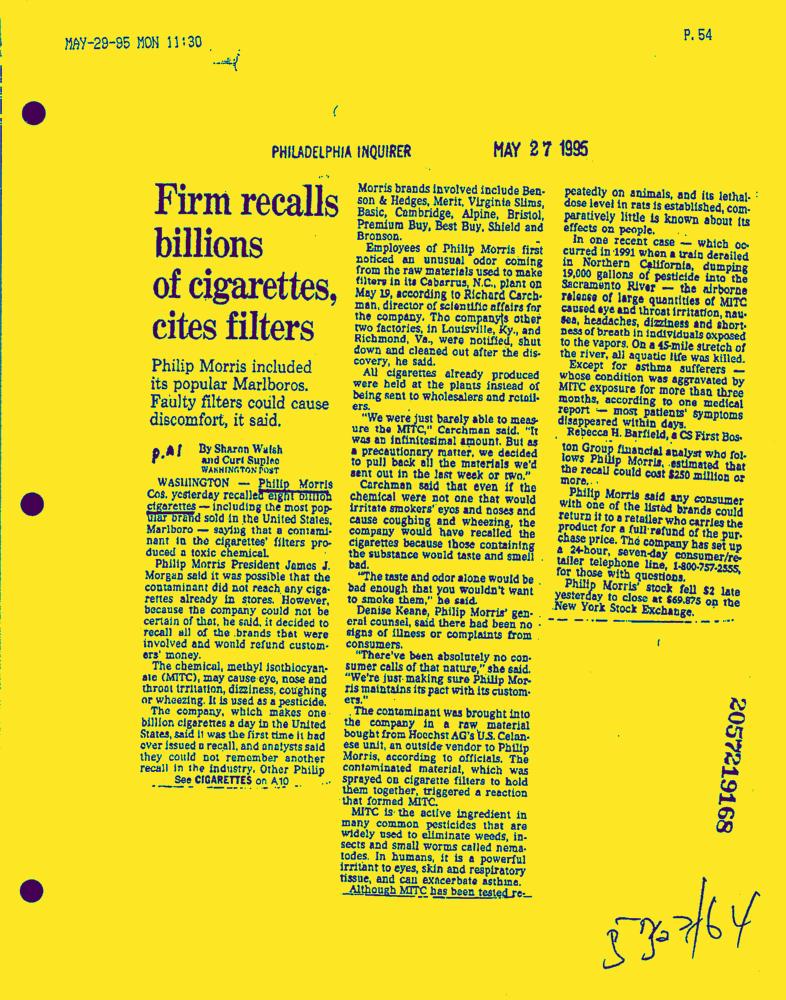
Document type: News-Article